Question: What could the diagnosis suggest?
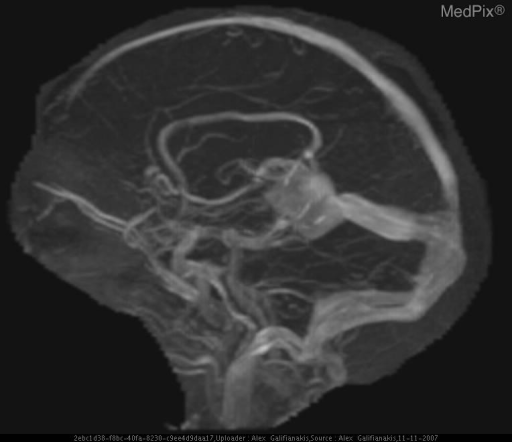
Answer: The possible diagnosis includes Without the provided history, this radiographic finding is concerning for aspiration of contrast or other radio-opaque material..